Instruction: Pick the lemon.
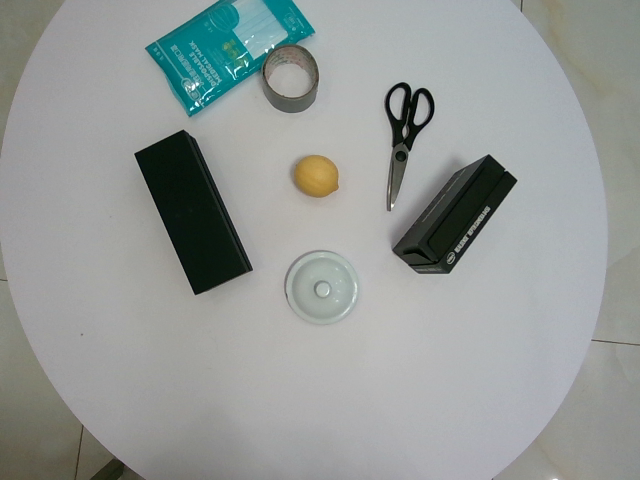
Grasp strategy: vertical